Extract the amount written in words, the amount in digits, the name of the payee, the date on the cheque, and the bank's name from the image.
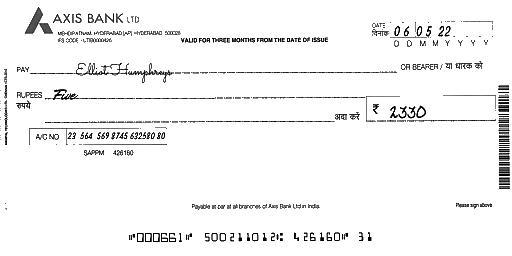
amt_in_words: Five
amt_in_figures: 2330
payee_name: Elliot Humphreys
bank_name: AXIS BANK
cheque_date: 06/05/22